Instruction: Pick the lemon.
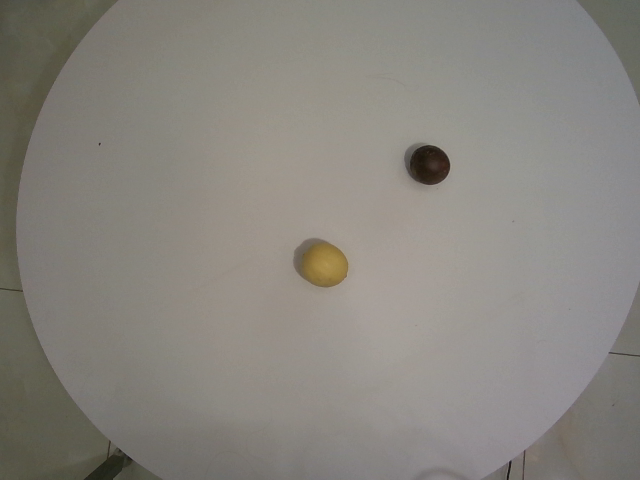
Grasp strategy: vertical